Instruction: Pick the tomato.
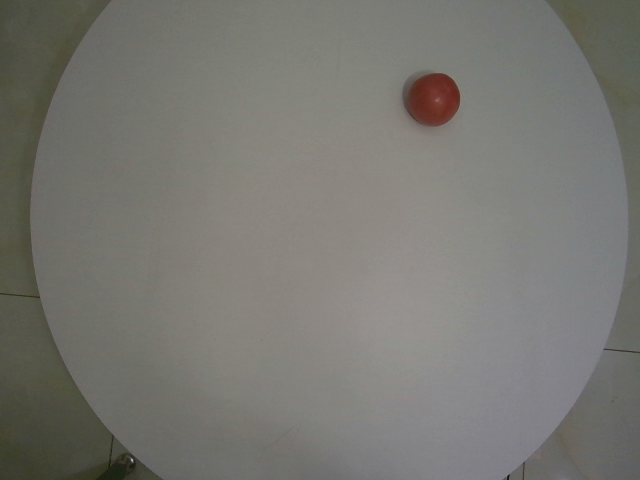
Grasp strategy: vertical